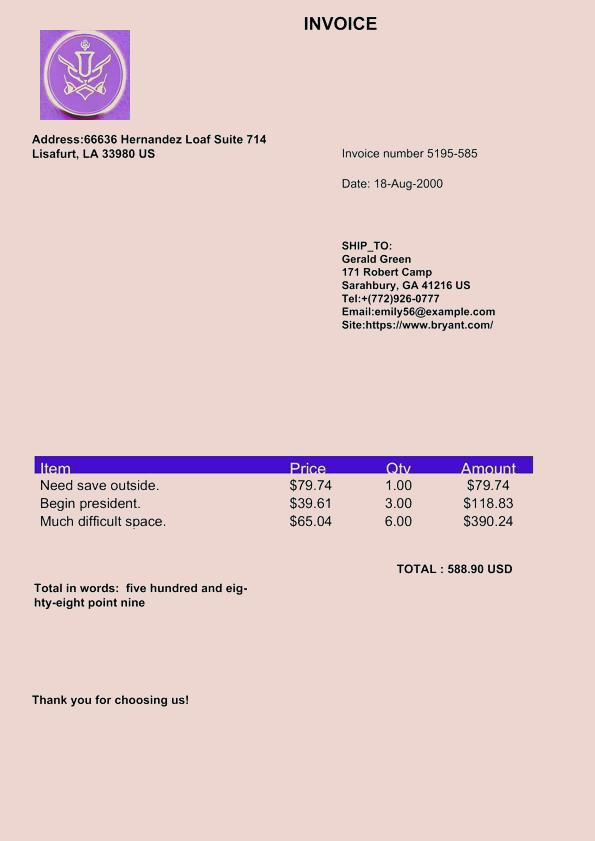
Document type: Invoice